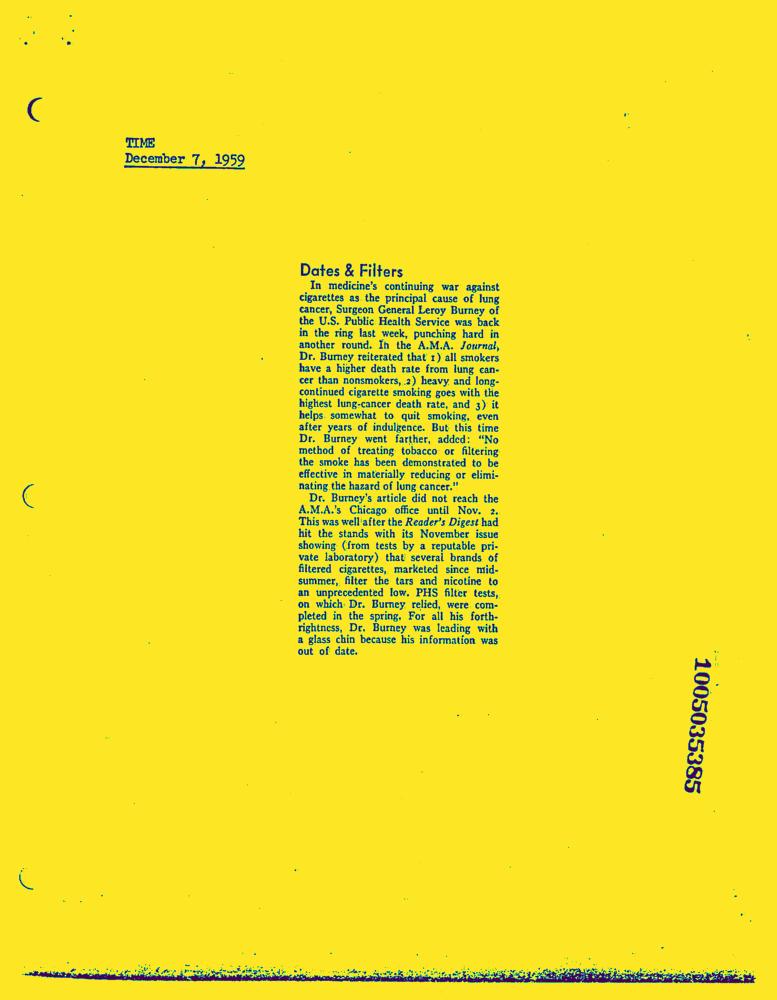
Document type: News-Article